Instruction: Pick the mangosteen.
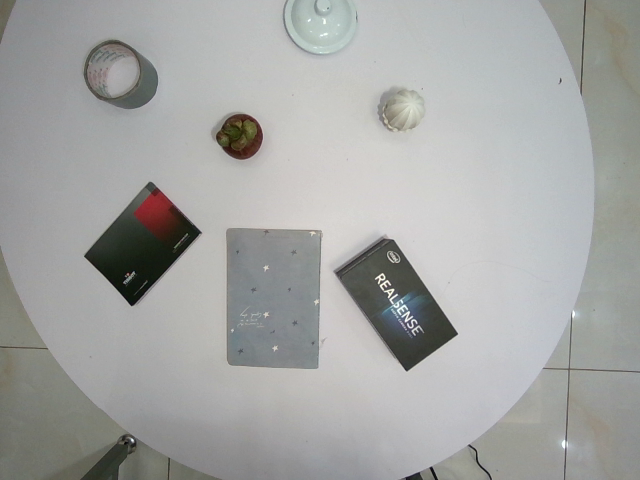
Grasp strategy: vertical